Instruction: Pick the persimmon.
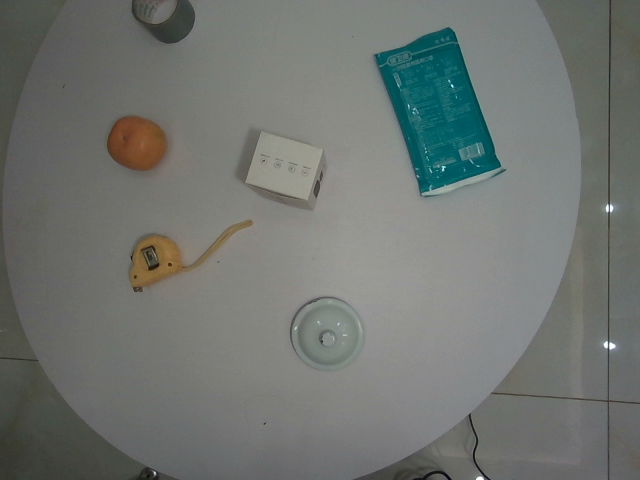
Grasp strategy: vertical